Question: Explain the disease:
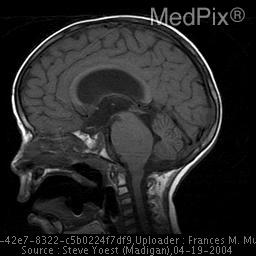
Answer: The disease is discussed as: Brain stem neoplasms are uncommon, accounting for 10-15% of CNS tumors in children, with a peak age at presentation of less than 14  years.   Most are gliomas, including slow-growing fibrillary or pilocytic  astrocytoma,  malignant  astrocytoma,  and glioblastoma multiforme.    These tumors may initially infiltrate the brain stem pathways without tissue destruction, and few deficits  may  be  present,  in spite  of  extensive  disease at the time of diagnosis.  Presenting complaints include cranial nerve deficits, disturbances of motor or sensory  pathways,  ataxia,  abnormal eye movements, somnolence, or hyperactivity.  Hydrocephalus is characteristically a late finding, with the exception of those tumors arising in  immediate  proximity to the aqueduct.

On  CT,  these  tumors infiltrate and enlarge the brain stem and secondarily displace the fourth ventricle.  They commonly are hypodense but occasionally are of increased density compared to normal brain as seen on Film .3 in a different child.   Calcification  and cyst   formation  are  infrequent  (12%),  and  approximately  half demonstrate enhancement after contrast (Film .4).    When  present, enhancement  patterns  are variable, with diffuse, nodular, or ring enhancement seen.  A small number of these tumors  may  demonstrate exophytic  growth  into  the posterior fossa cisterns, particularly the cerebellopontine angle cistern.  These tumors tend  to  enhance with contrast administration.

Because  of Hounsfield artifact in the posterior fossa, a small percentage of brain stem gliomas will be overlooked  on  initial  CT scans.    The  superior imaging capability of MRI for brain stem and posterior fossa pathology allows recognition  and  characterization of  lesions  that  are poorly delineated by CT, such as isodense or nonenhancing tumors.

Brain stem gliomas, particularly those arising in the pons, have a  relentlessly progressive course with little improvement in spite of radiation therapy.  A subgroup of brain stem glioma consisting of localized small masses at the cervicomedullary junction have a more benign course and may potentially benefit from surgical resection. Attempts  at  surgical resection otherwise have not proven beneficial.  Differential diagnosis includes  non- neoplastic  diseases  of the  brain stem such as demyelinating diseases (multiple sclerosis), encephalitis, and  infarction.    Exophytic  and  enhancing  masses occasionally mimic medulloblastoma or ependymoma.